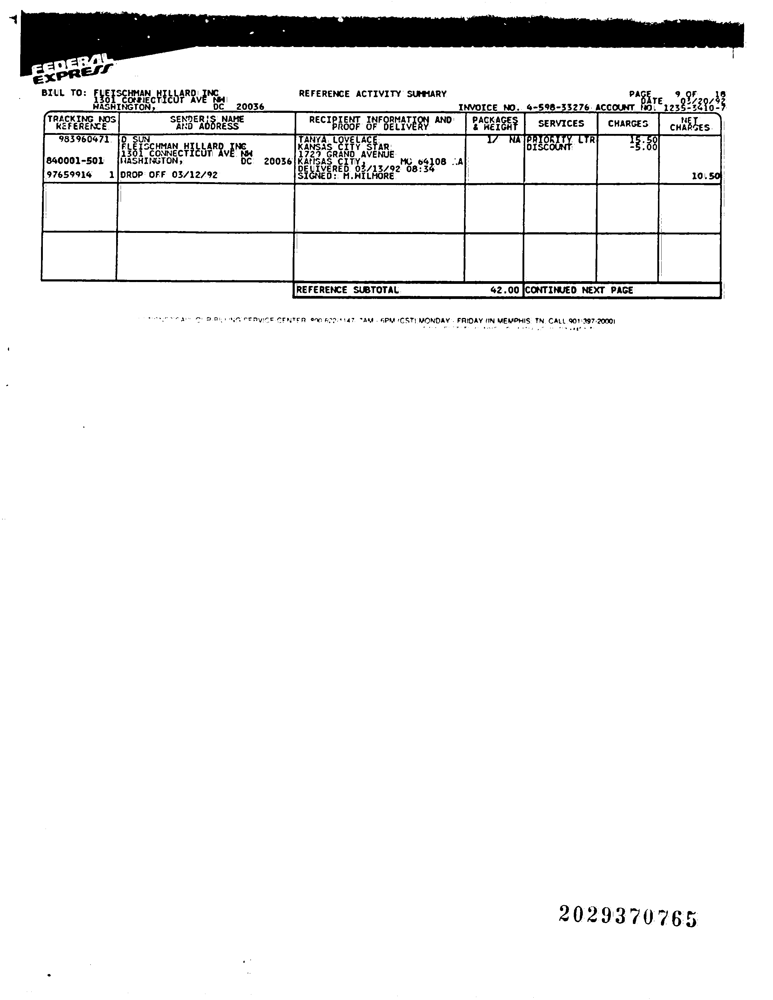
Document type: Invoice